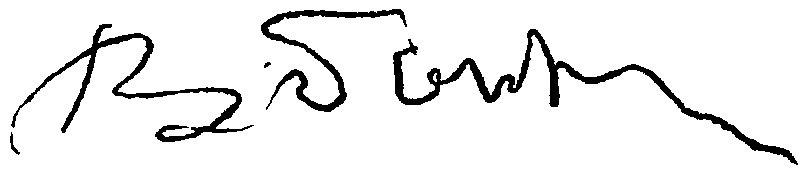
Signature of: vasil bykaŭ